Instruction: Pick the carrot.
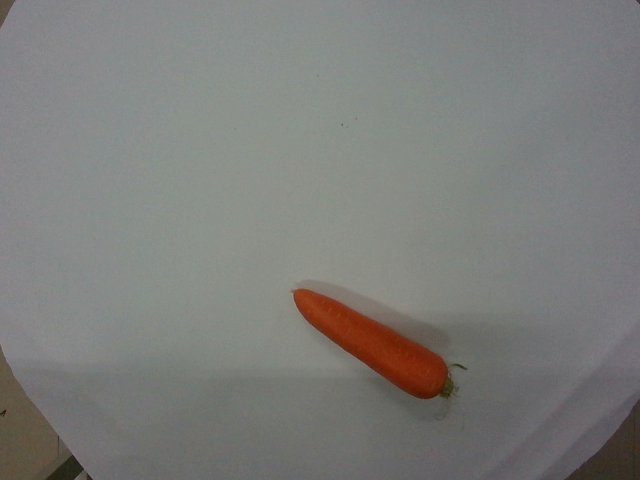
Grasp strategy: vertical